Question: What is the suspected problem?
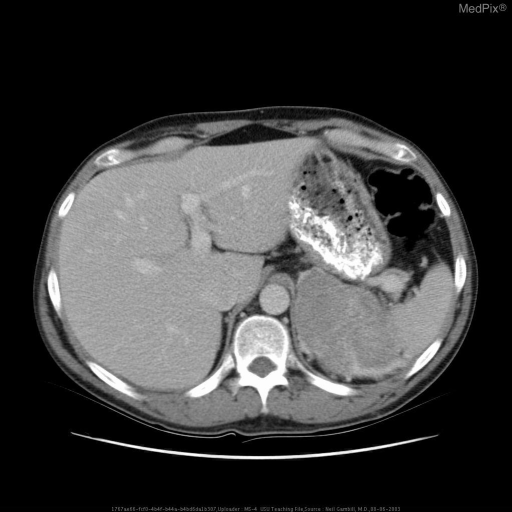
Answer: The findings suggest CT Chest Abd Pelvis with oral and IV contrast large soft tissue mass arising from left adrenal gland measuring 9.5 X 8.9 X 13cm in the oblique coronal, AP, and Craniocaudal dimensions.  Loss of tissue plane between tail of pancreas, spleen, and bowel.. Large soft tissue mass arising from left adrenal gland measuring 9.5 X 8.9 X 13cm in the oblique coronal, AP, and Craniocaudal dimensions.  Loss of tissue plane between tail of pancreas, spleen, and bowel.. The patient might have a history of 30 y/o male with no significant PMH presents with symptoms of headache and flushing.  Was discovered to have BP 250/140..